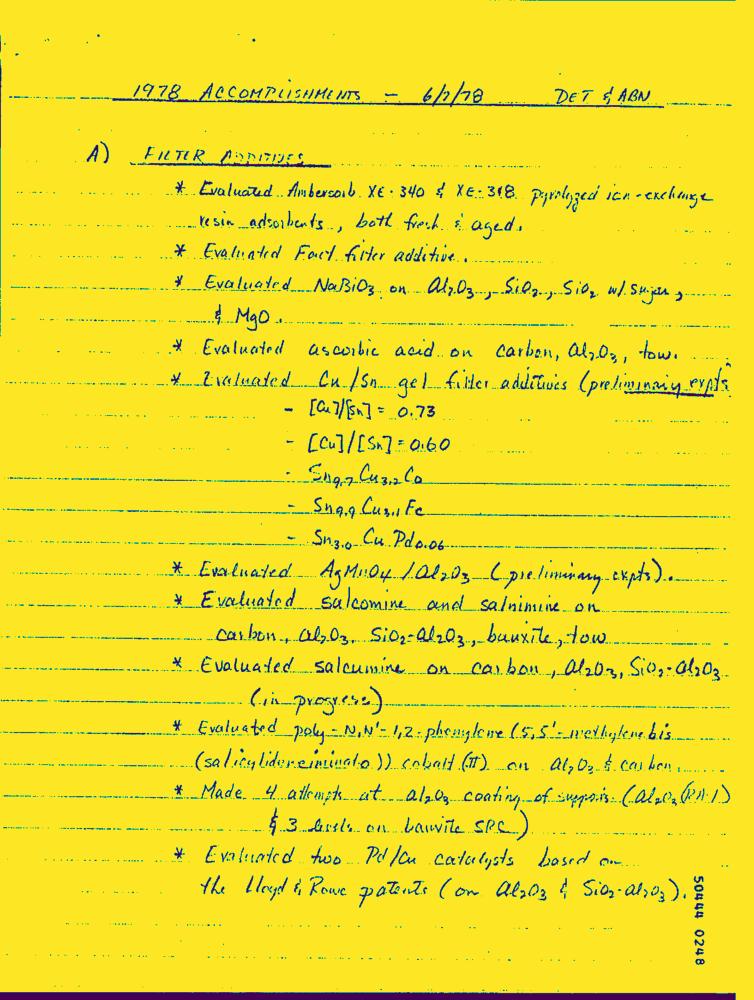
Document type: Hand-Written